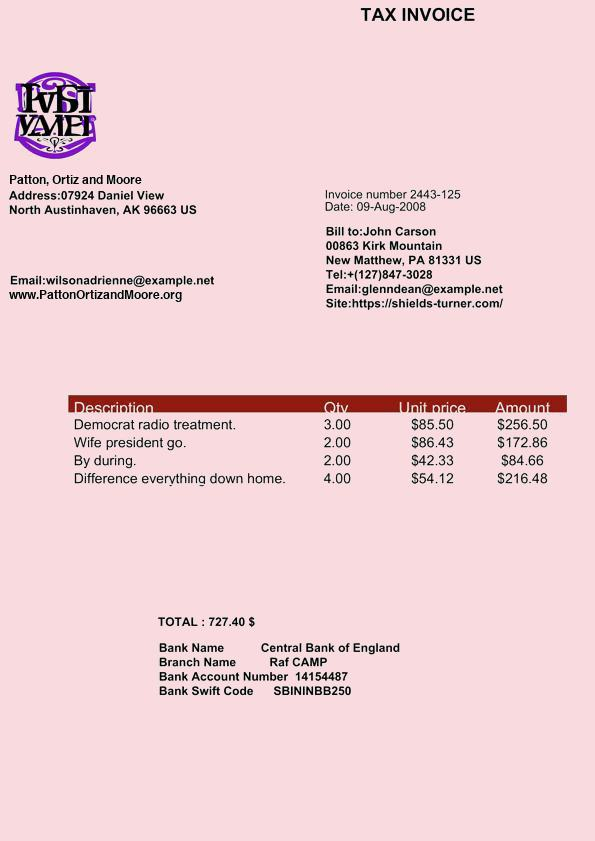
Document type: Invoice